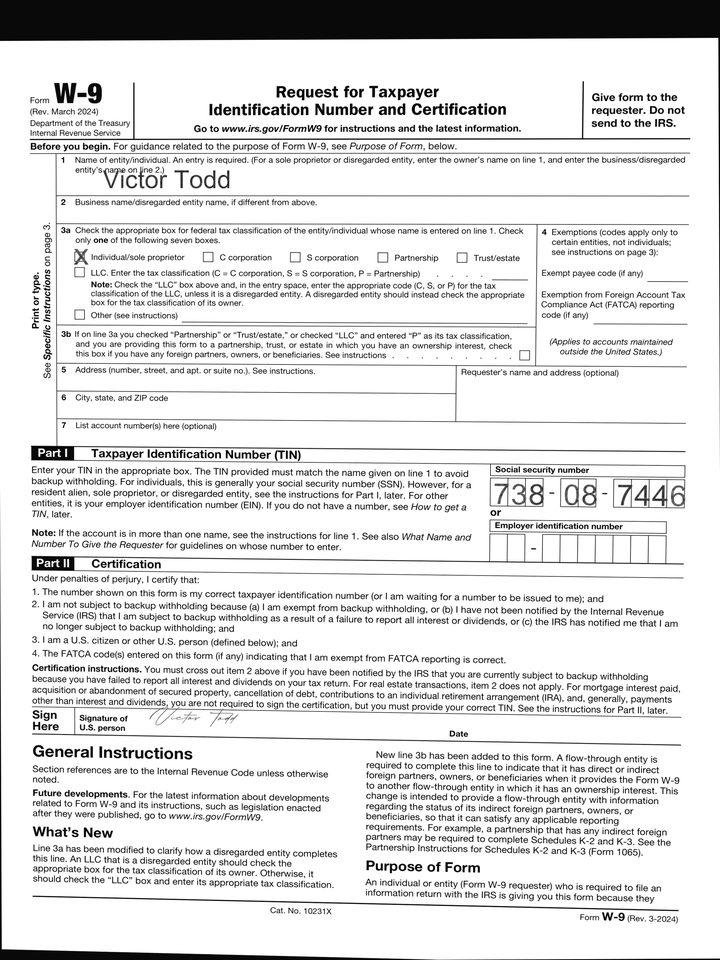
cbx: yes
ssn: 738087446
enm: Victor Todd